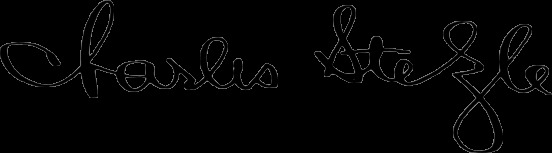
Signature of: charles stelzle